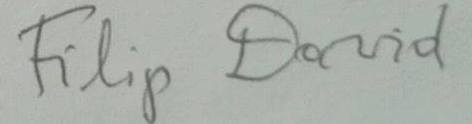
Signature of: filip david